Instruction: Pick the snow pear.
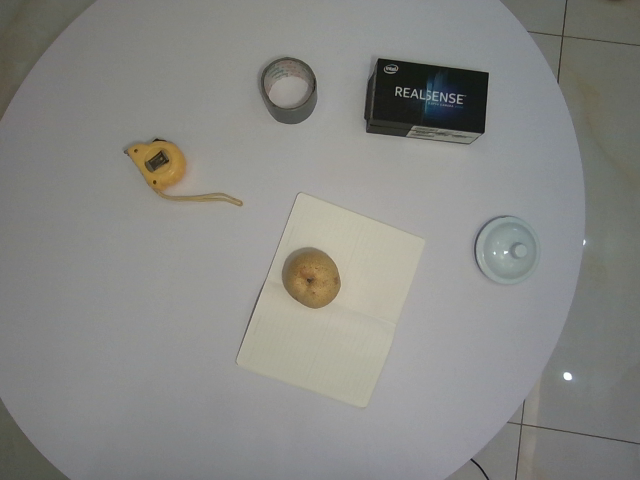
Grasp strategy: vertical